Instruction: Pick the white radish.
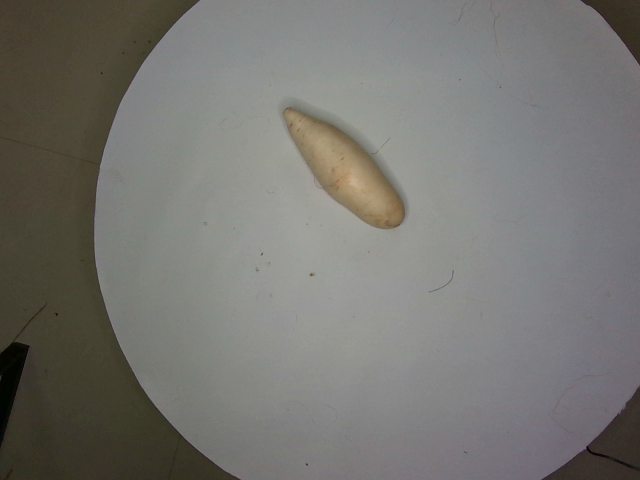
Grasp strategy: vertical